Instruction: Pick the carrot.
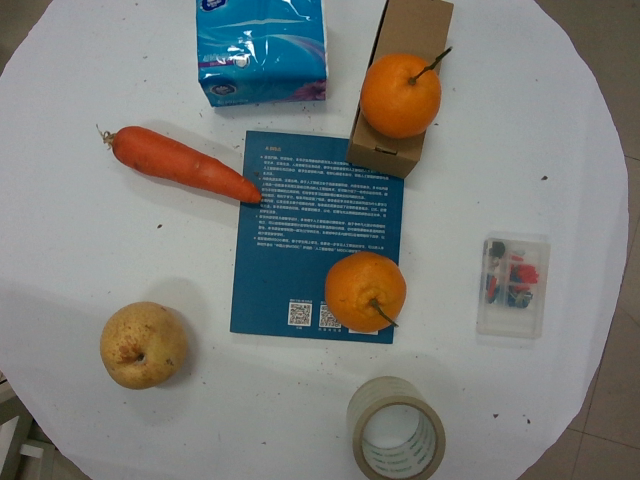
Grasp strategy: vertical